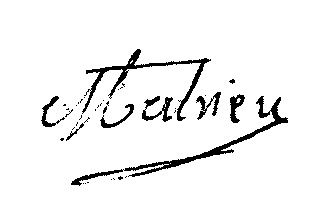
Signature of: jean pierre malrieu